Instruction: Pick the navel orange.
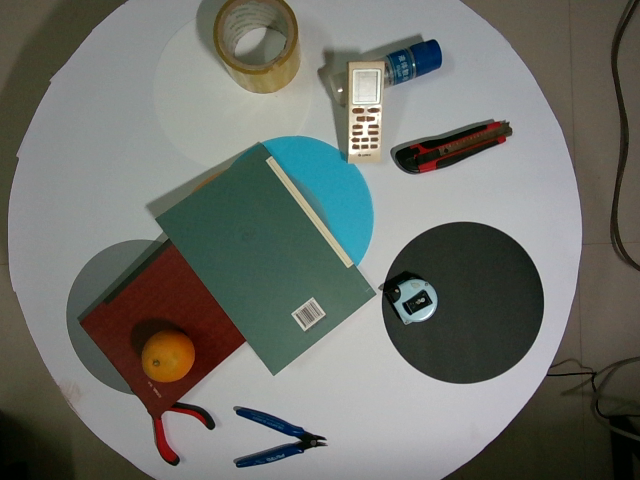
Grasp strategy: vertical